Question: In what way does the history help explain the case?
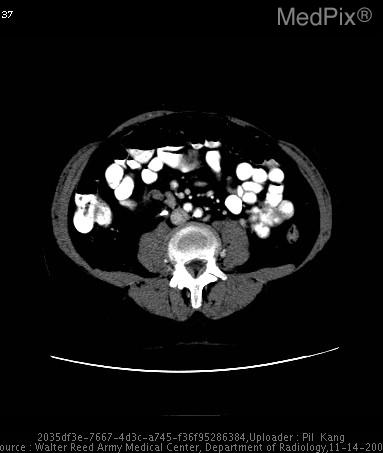
Answer: The patient's history of Patient is s/p placement of right ureteral stent for extrinsic obstruction of the right ureter due to a "mass" demonstrated on previous non-contrast renal stone protocol CT. is key in understanding the case.